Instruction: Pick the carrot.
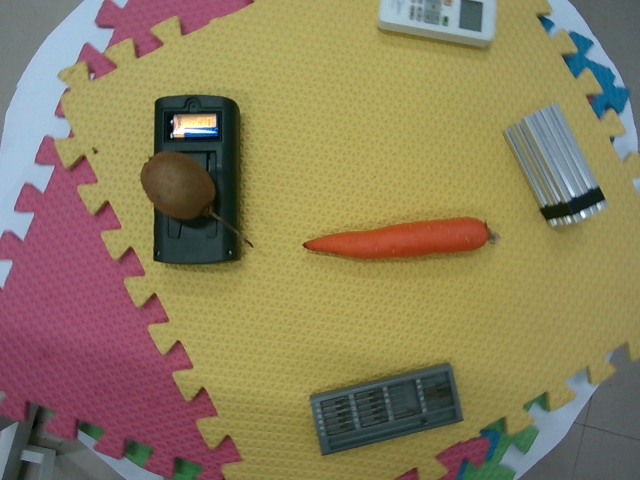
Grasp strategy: vertical